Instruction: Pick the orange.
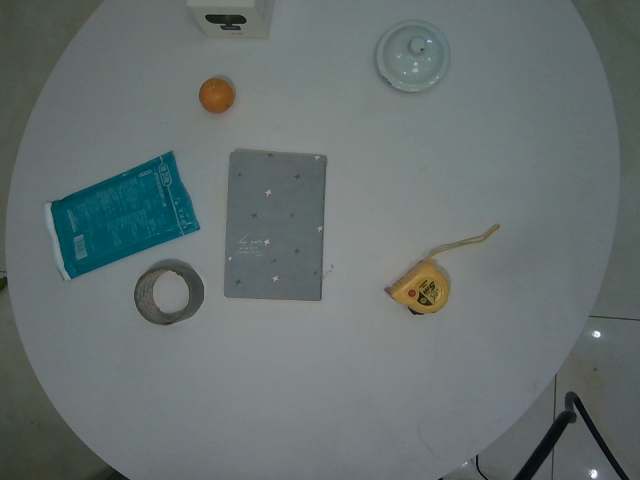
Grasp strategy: vertical